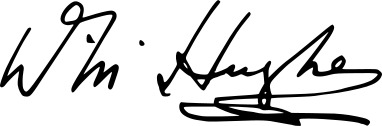
Signature of: billy hughes